Question: What is the appraised value of the property as recorded in the document?
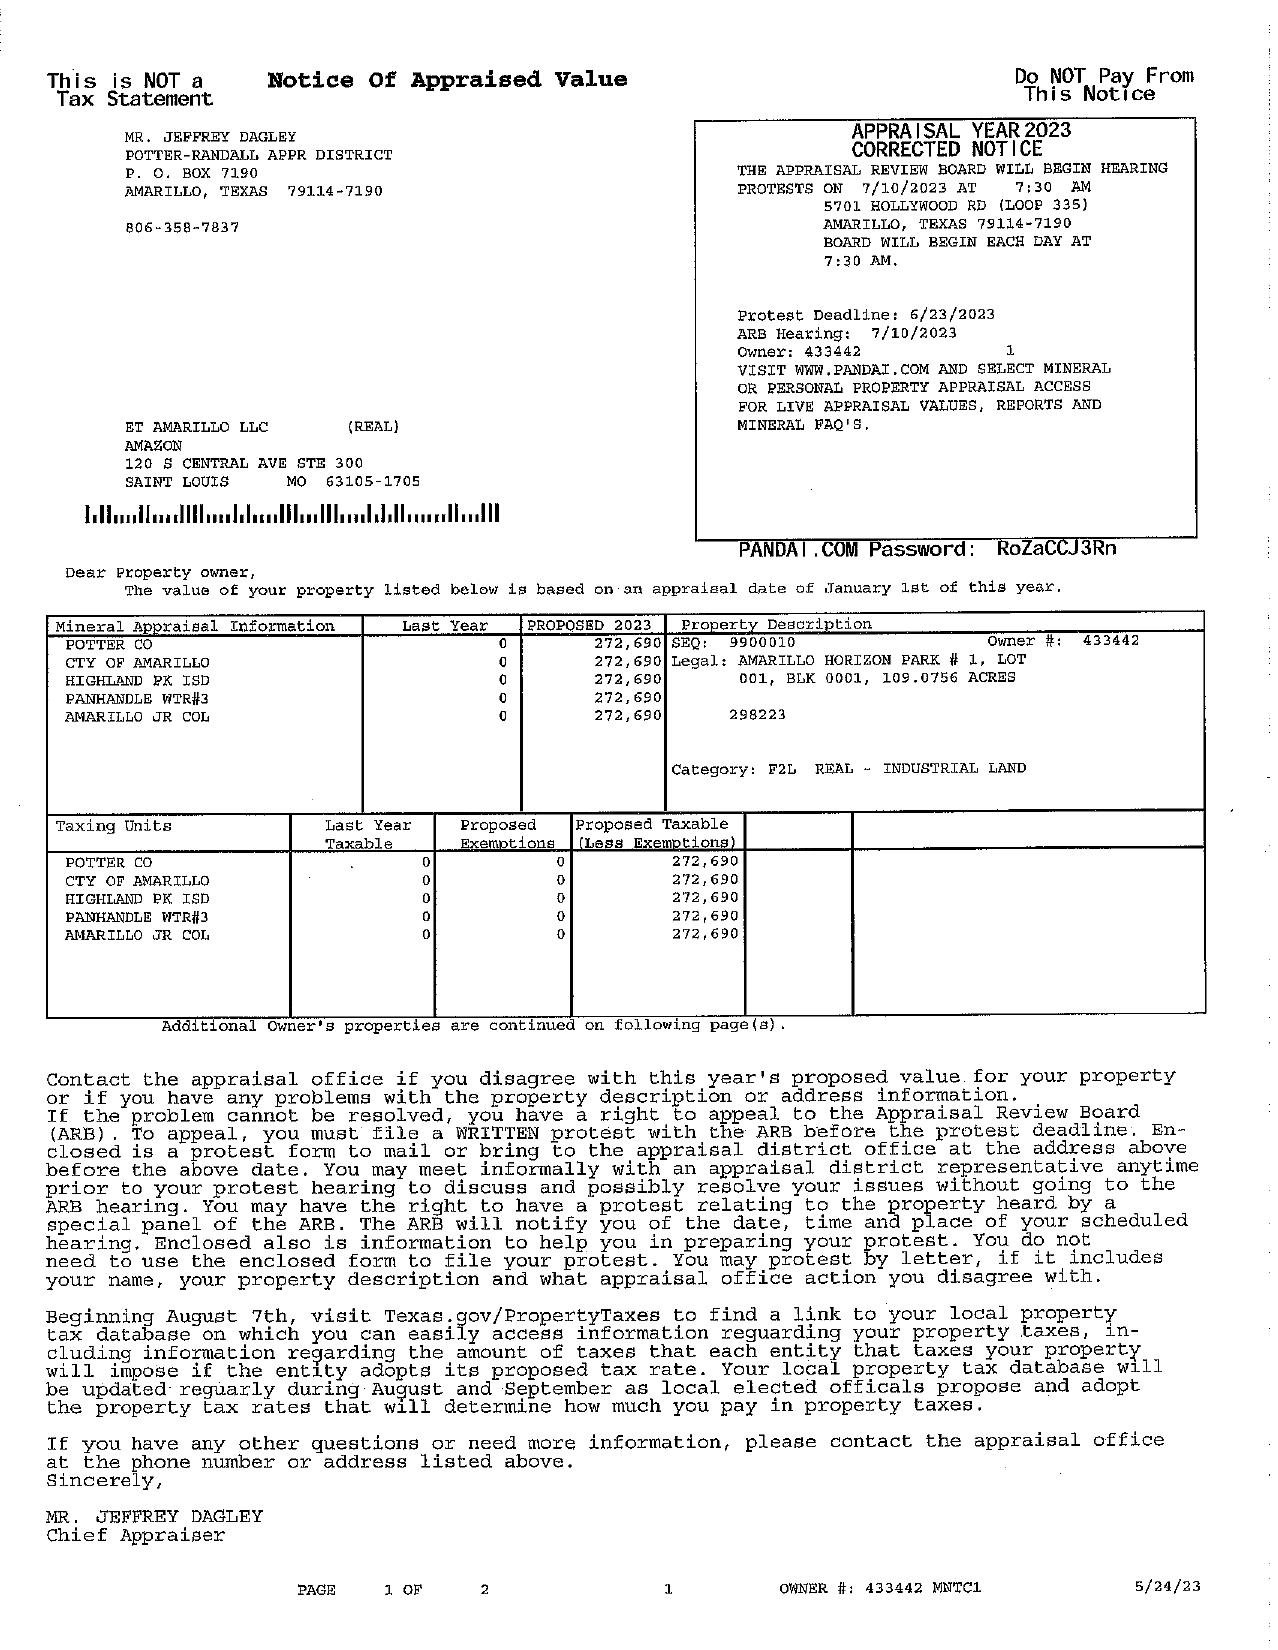
Answer: "272,690"